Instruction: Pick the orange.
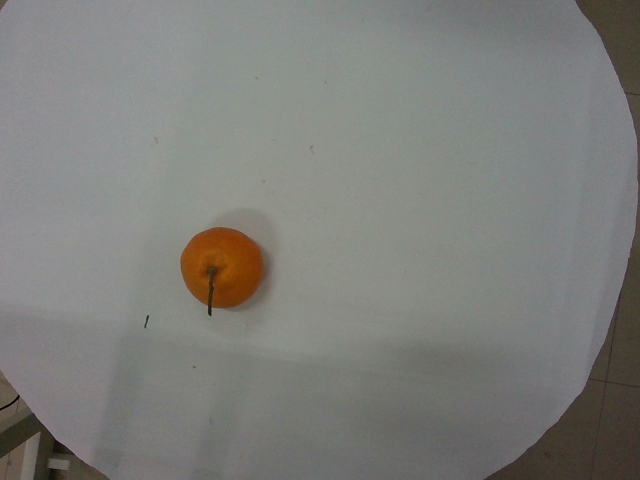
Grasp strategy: vertical